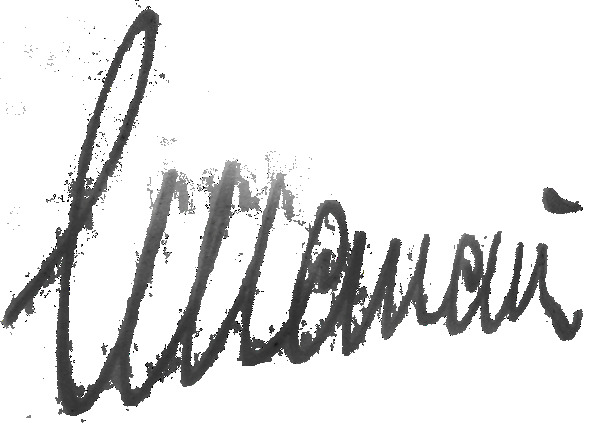
Signature of: q61866750